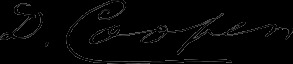
Signature of: david cooper